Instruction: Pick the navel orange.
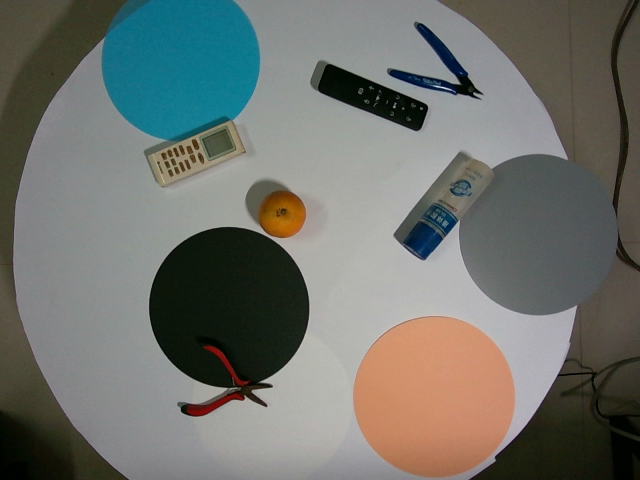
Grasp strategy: vertical